Question: What is the date of the hearing as scheduled in the document?
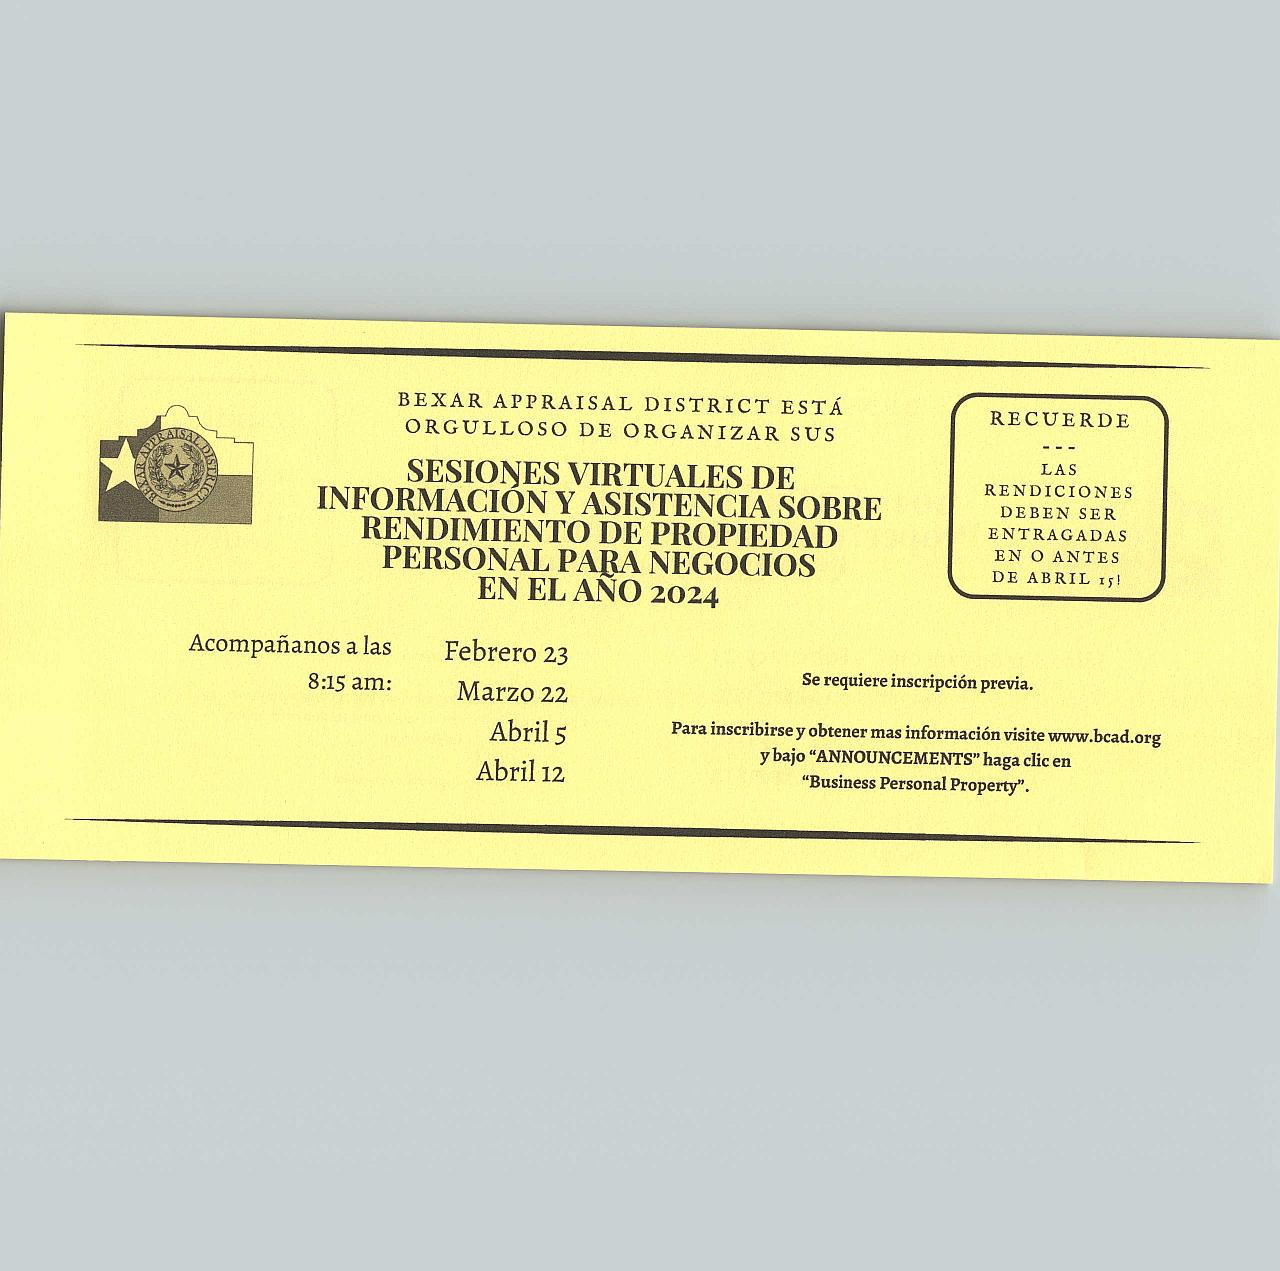
Answer: "February 23, March 22, April 5, April 12"